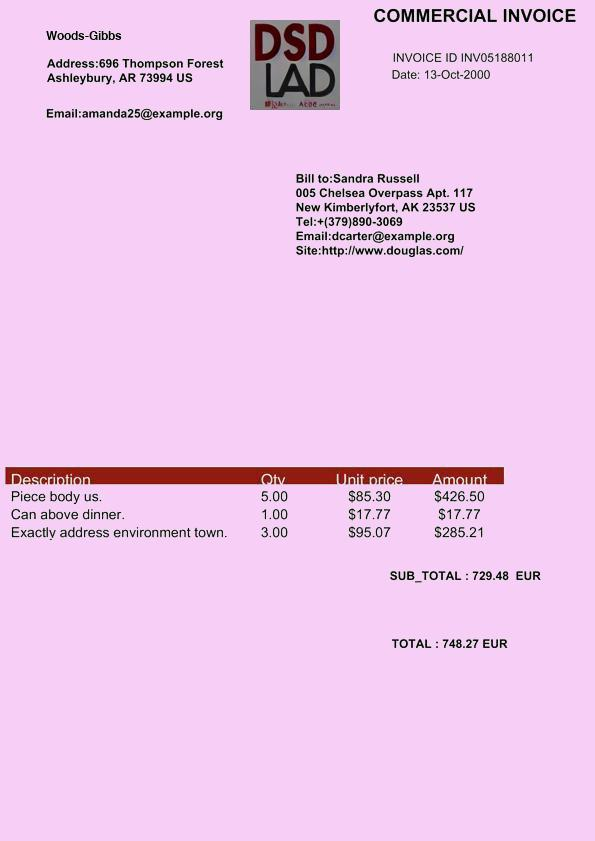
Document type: Invoice